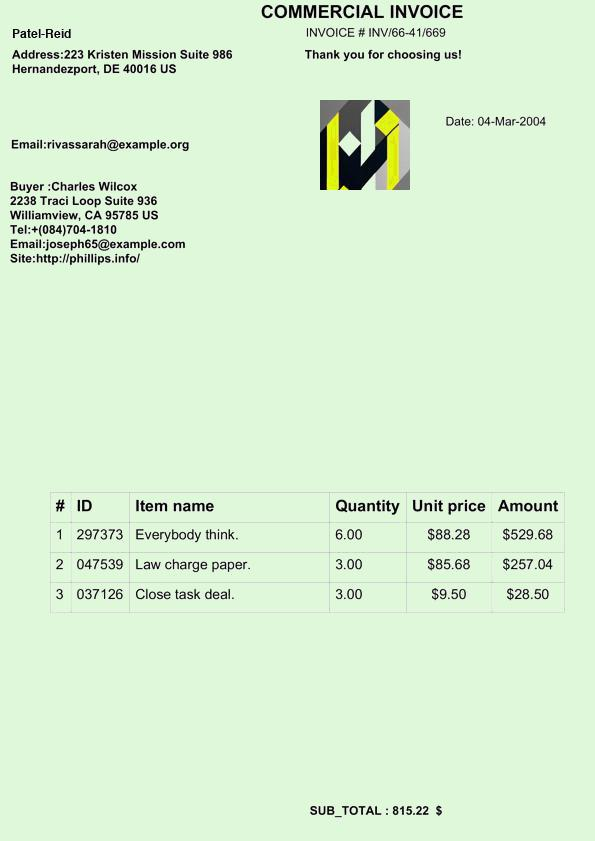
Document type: Invoice